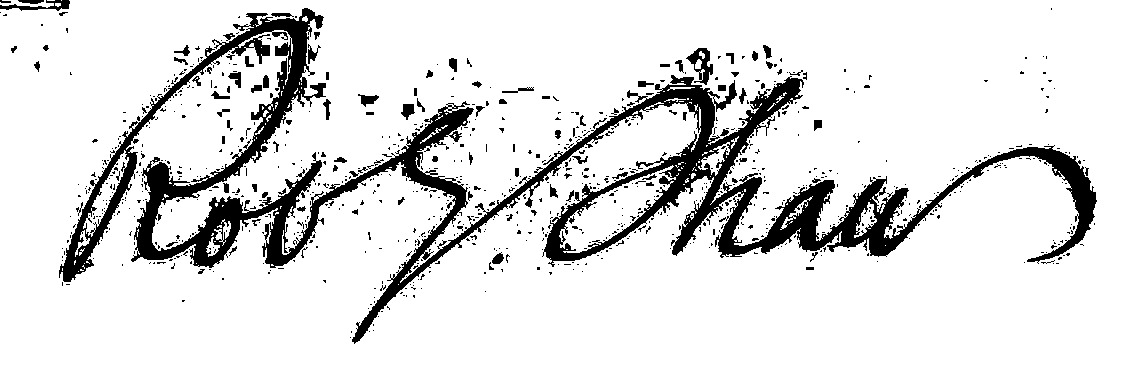
Signature of: robert gould shaw